Question: What is the mailing or notice date provided in the document?
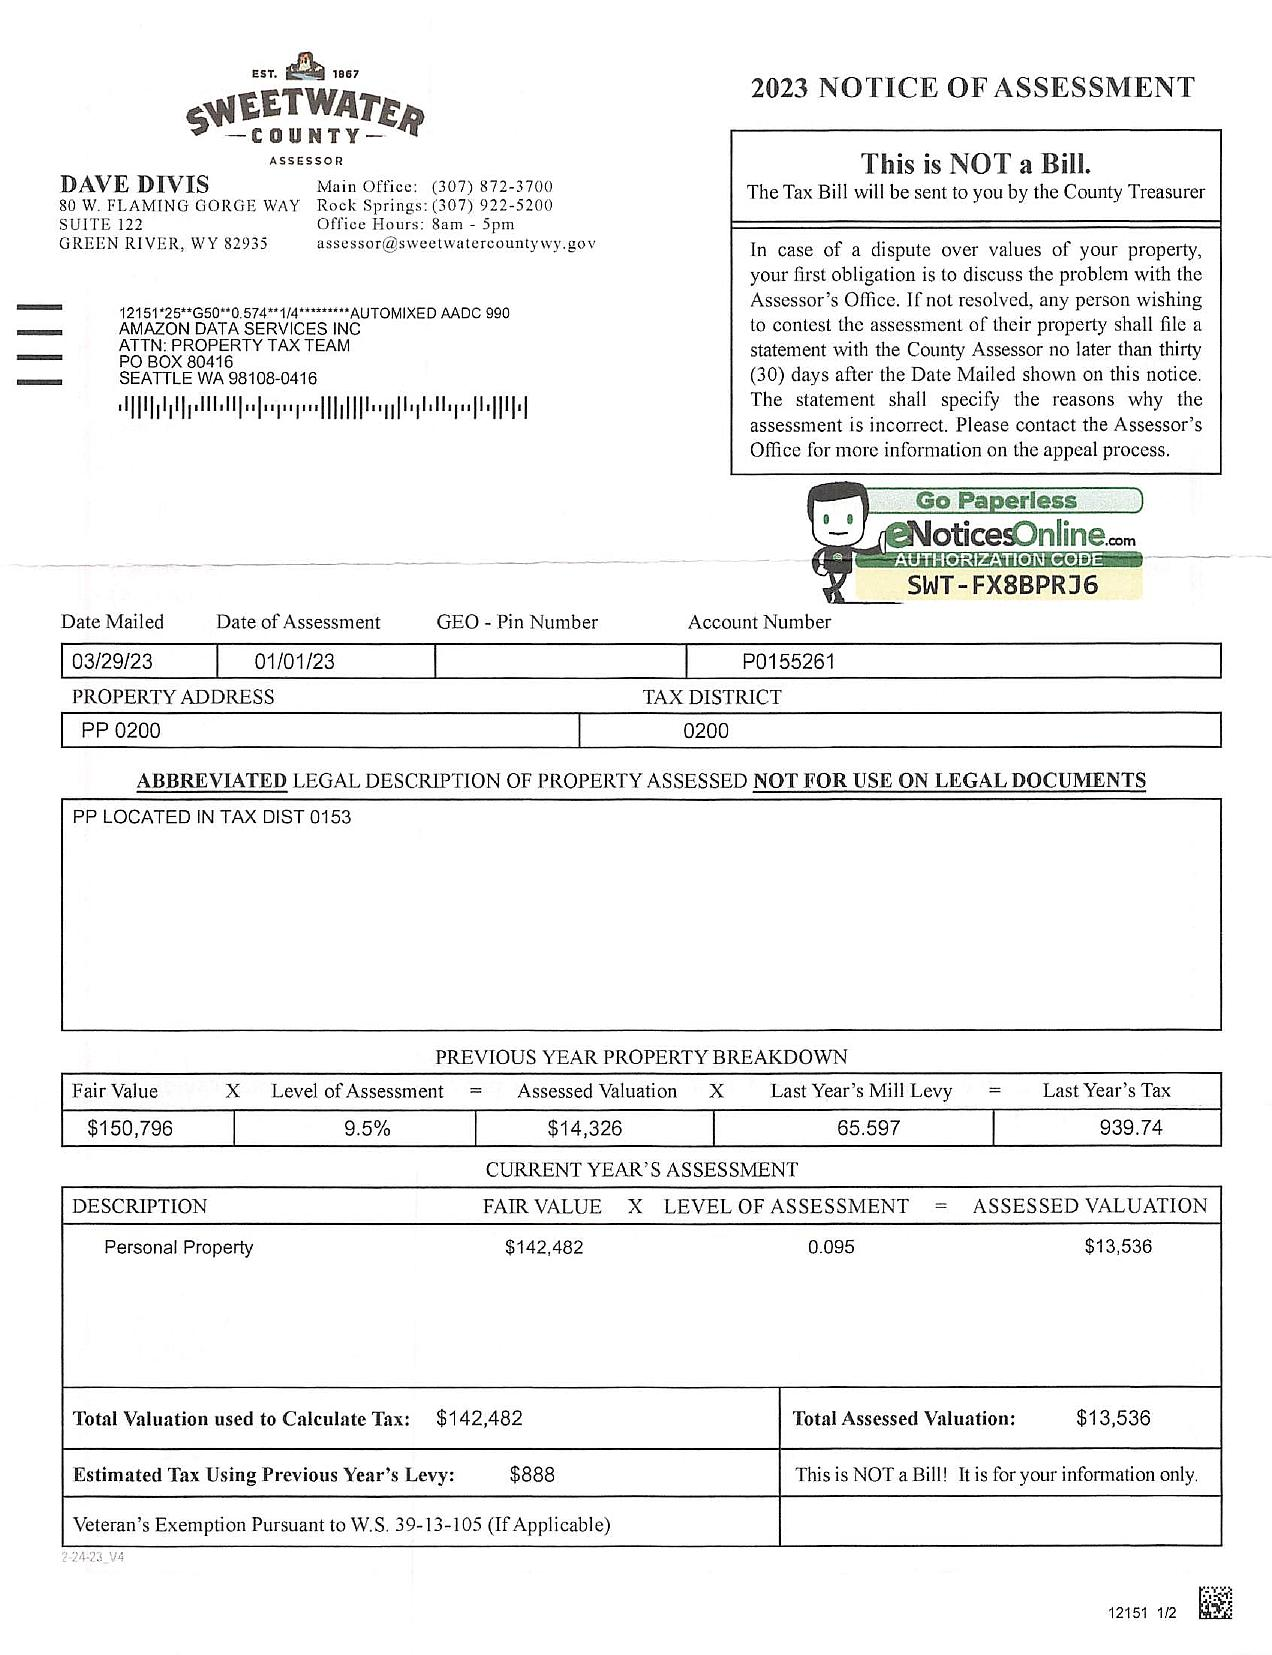
Answer: "3/29/23"